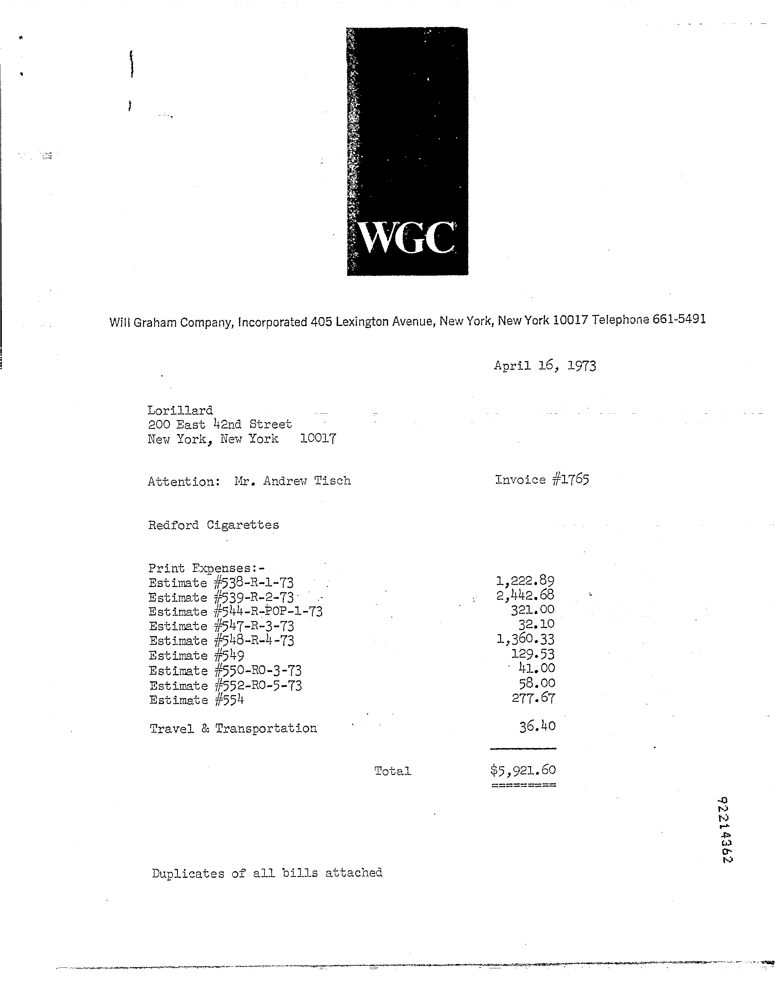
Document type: Invoice